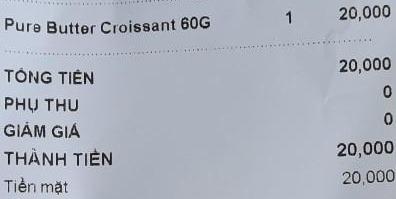
<table>
<tr>
<td>Pure Butter Croissant 60G</td>
<td>1</td>
<td>20,000</td>
</tr>
</table>

TỔNG TIỀN 20,000
PHỤ THU 0
GIẢM GIÁ 0
THÀNH TIỀN 20,000
Tiền mặt 20,000